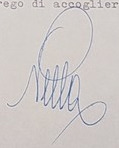
Signature of: giuseppe pella